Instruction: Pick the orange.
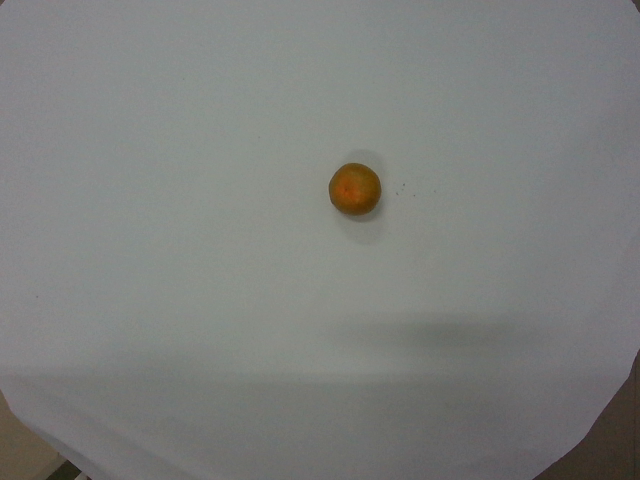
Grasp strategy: vertical